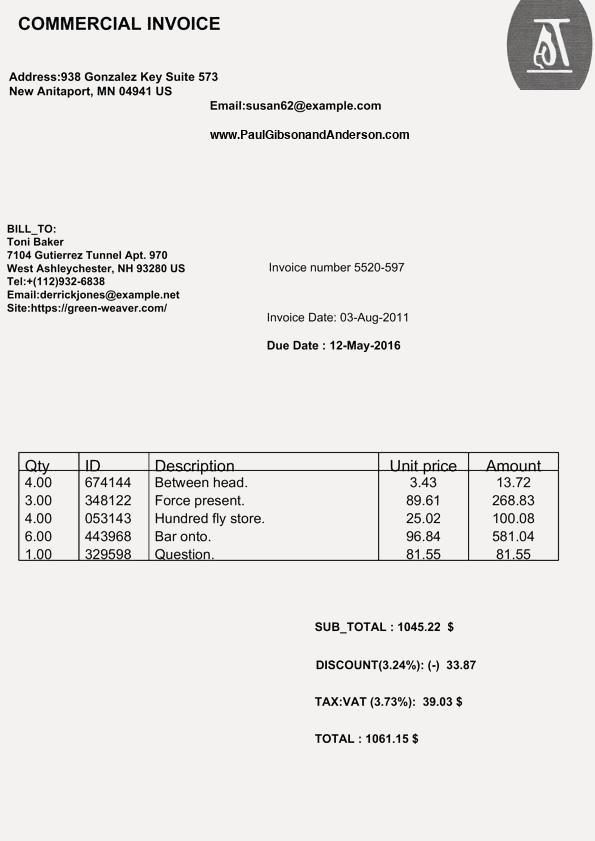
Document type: Invoice